Question: What is the potential diagnosis?
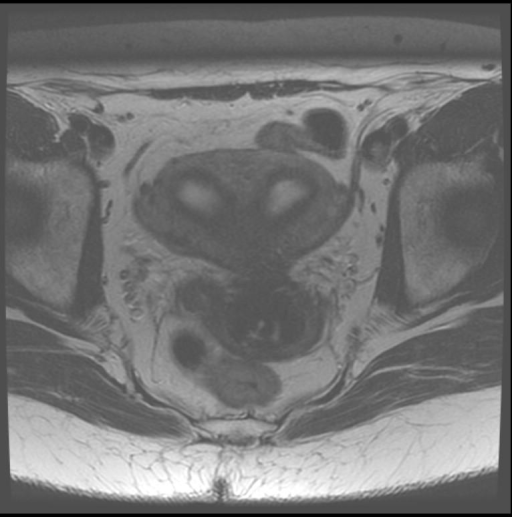
Answer: The possible diagnosis includes complete bicornuate, incomplete bicornuate, infertility.